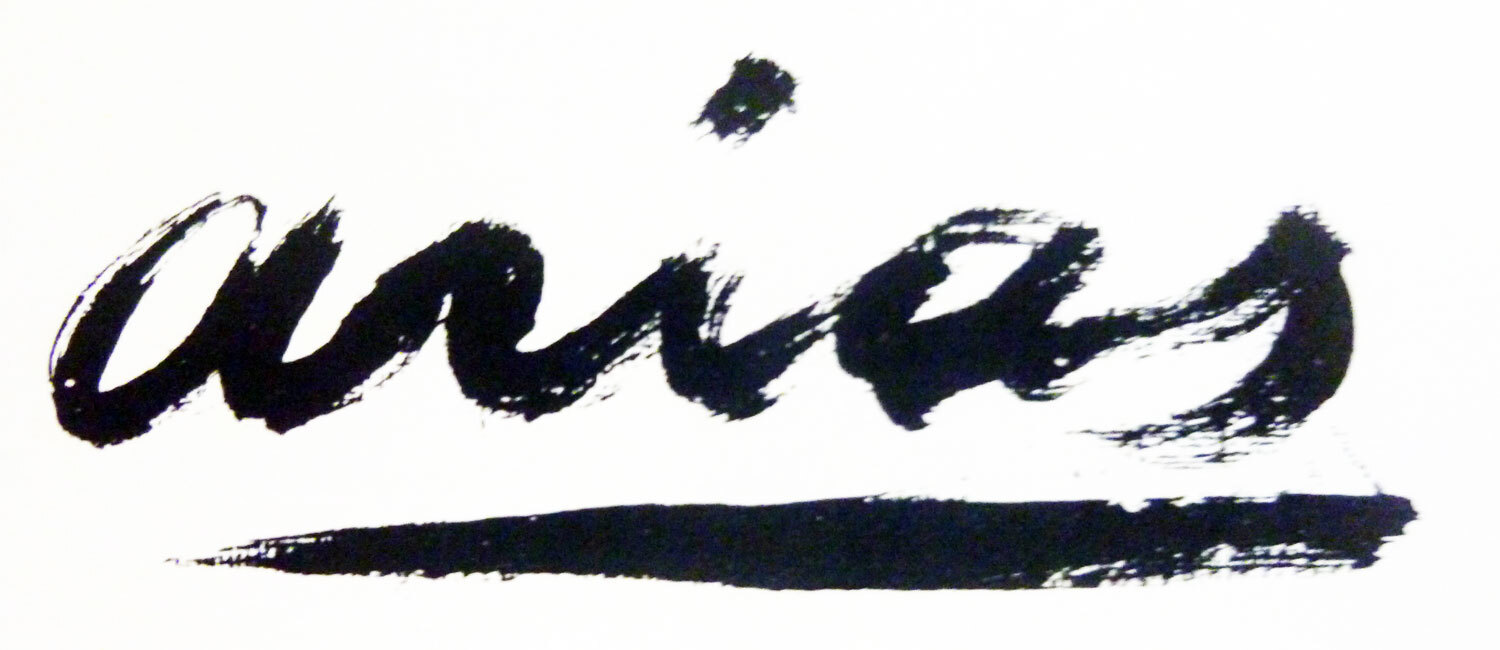
Signature of: francisco arias álvarez